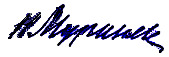
Signature of: nonna muravyova